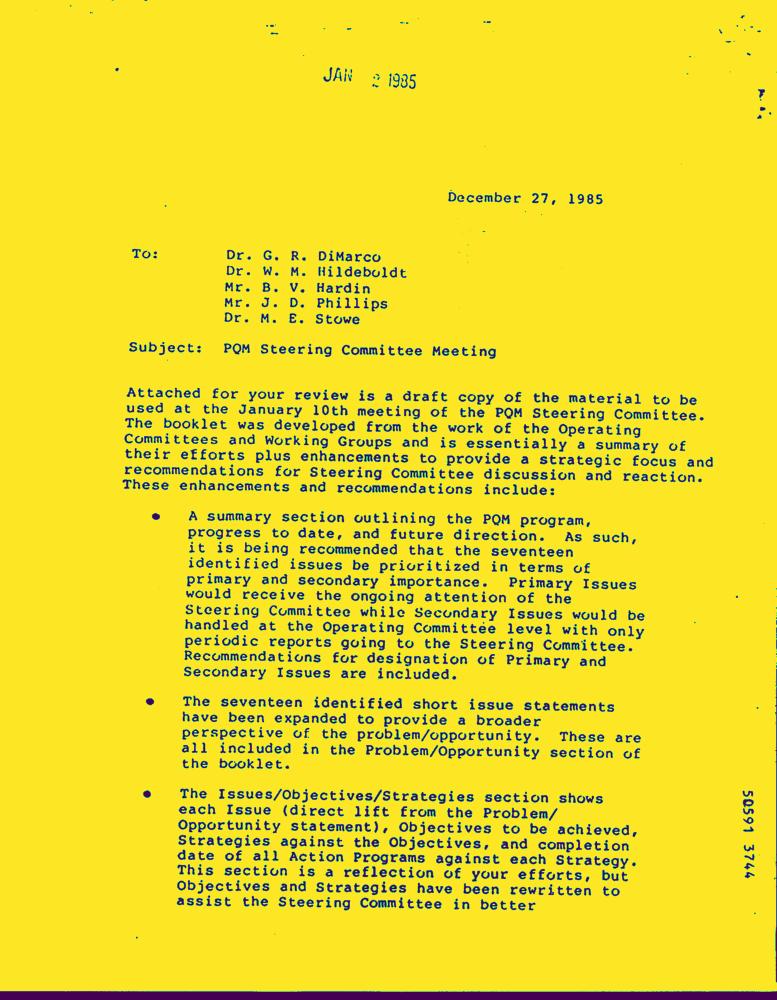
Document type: Letter-Doc